Question: Talk about the condition:
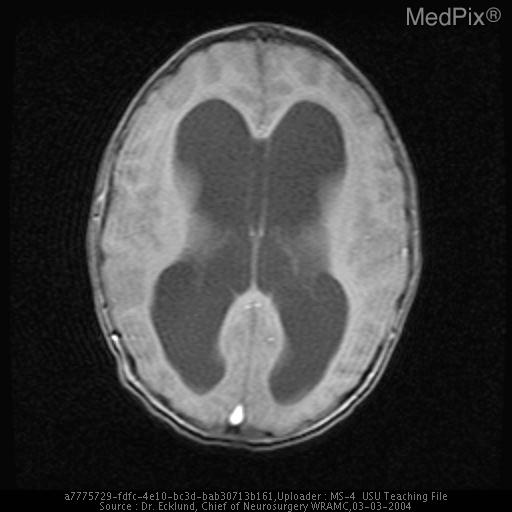
Answer: The disease is discussed as: Hydrocephalus: increased CSF volume as a result of imbalance between production and resorption of CSF which may lead to dilatation of one or several of the CNS ventricles.  Typically described as either communicating or obstructive.

In communicating hydrocephalus, there is normal CSF flow through the foramen of Monroe and the foramina of Megendie and Luschka in the ventricular system implying that the cause is either overproduction of CSF or underabsorption of CSF in the arachnoid villi.

Obstructive hydrocephalus occurs when there is no longer free flow of CSF throughout the ventricles leading to gross dilatation of one or more ventricles.

Typically these cases are treated with ventricular shunts which allow one way flow of CSF from the high pressure ventricules to an area where it may be reabsorbed.  Shunts may be routed to places such as the right atrium but are more commonly placed in the peritoneum due to decreased complications.  Failure of such shunts is typically mechanical and approaches 40% within the first year of placement.